Question: Talk about the condition:
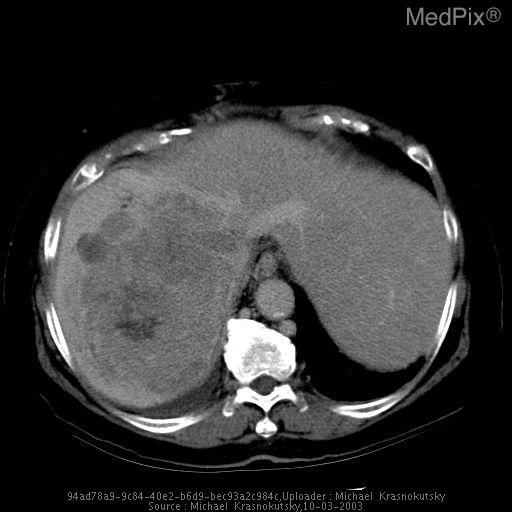
Answer: The disease is discussed as: Hepatocellular carcinoma, or hepatoma, refers to a malignant lesion originating in the liver parenchymal cells. The most significant risk factors for development of HCC include cirrhosis and hepatitis B or C infection. Other less common risk factors include hemochromatosis, aflatoxin exposure and alpha-1-antiprotease deficiency.

Clinical presentation: Patients often present with cachexia, weakness, right upper quadrant pain, and weight loss. HCC should be suspected in previously stable cirrhosis patients who experience a sudden deterioration in their condition.

Physical examination: The physician may find an enlarged and tender liver, palpable mass, and bruit or friction rub.

Laboratory: A sudden and sustained elevation in AFP is suggestive of HCC.

Radiographic evaluation:

	CT: HCC can present as a solitary mass, multiple masses with a dominant lesion and satellites or as a diffusely infiltrating neoplasm. The masses can be characterized as areas of low attenuation. Ten percent of tumors will show calcification. Dual phase imaging in arterial and portal venous phases may be necessary to detect the tumor. These tumors commonly invade blood vessels such as portal and hepatic veins. Portal vein thrombosis appears as regional wedge-like shapes of low density that project peripherally. Tumor thrombus will enhance on arterial phase CT images.

	MRI: MRI findings depend on the amount of fibrosis and necrosis in the liver. HCC can be recognized as low-signal intensity on T1 with an increase in signal intensity on T2. MR demonstrates vascular involvement well.

	US: HCC appears as mosaic pattern, peripheral sonolucency with lateral shadow due to fibrotic pseudocapsule, posterior acoustic enhancement. Along with AFP levels, ultrasound is used as a screening tool in patients with a history of cirrhosis.

Patient presented in this case is an 81 year old woman who was originally diagnosed with hepatocellular carcinoma in 2001.  At that time she underwent radioablation.  At the surveillance appointment in 2002, CT demonstrated a recurrence of tumor.  Due to her comorbid conditions and metastatic lung disease, surgery options were not offered.  In September of 2003, she experienced shortness of breath and chest pain and was seen in the emergency room.  A CT pulmonary angiogram was perfomed to evaluate for a pulmonary embolism.  Selected images are presented from this study.  There is a very large mass with heterogeneous enhacement that extends into hepatic veins, inferior vena cava and into the right atrium.

Approved by Dr. Thomas Murphy, M.D. - staff radiologist, Tripler Hospital